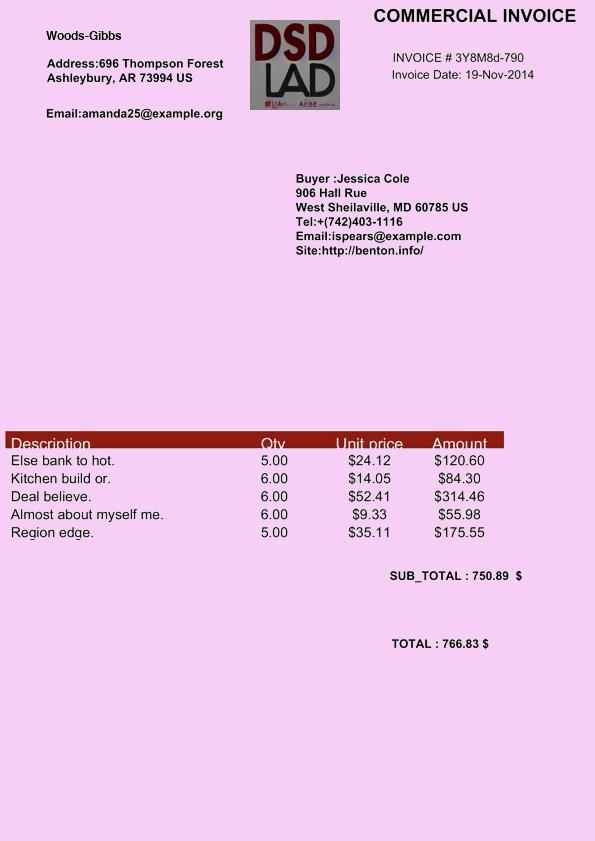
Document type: Invoice